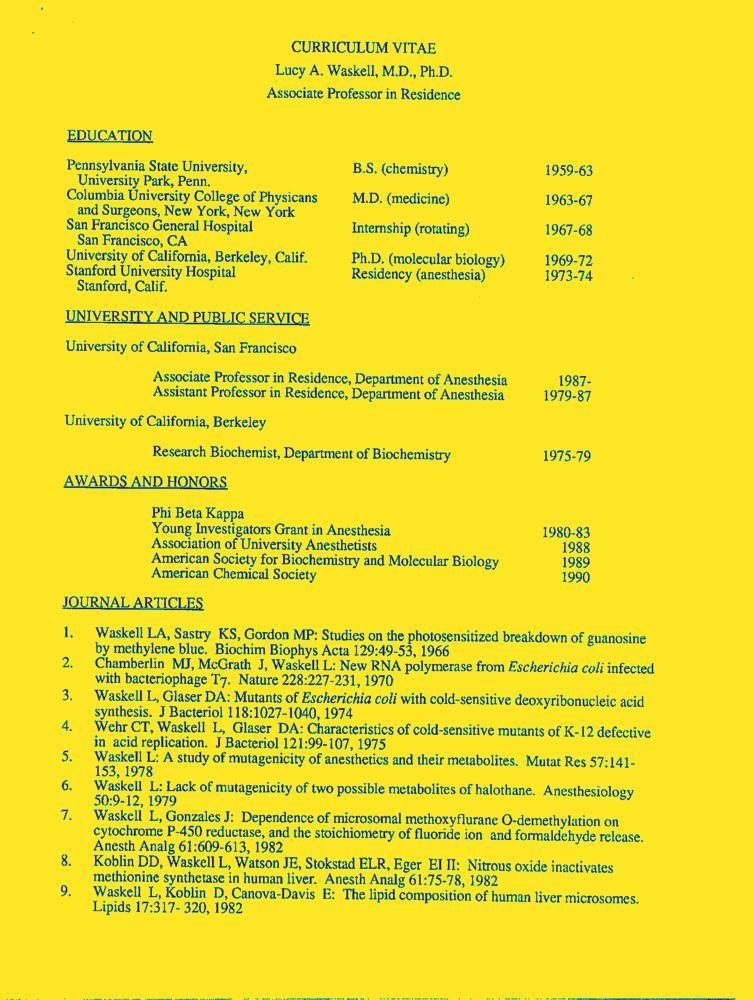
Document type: Resume-Doc